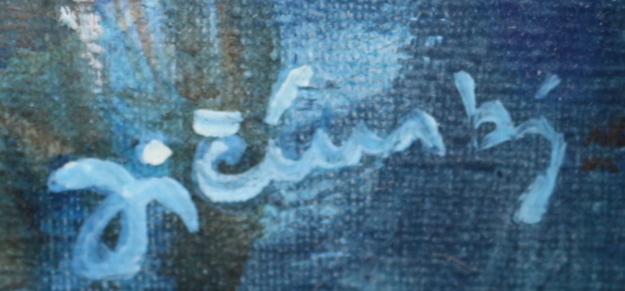
Signature of: josef jičínský